Question: What is the name of the tenant mentioned in the document?
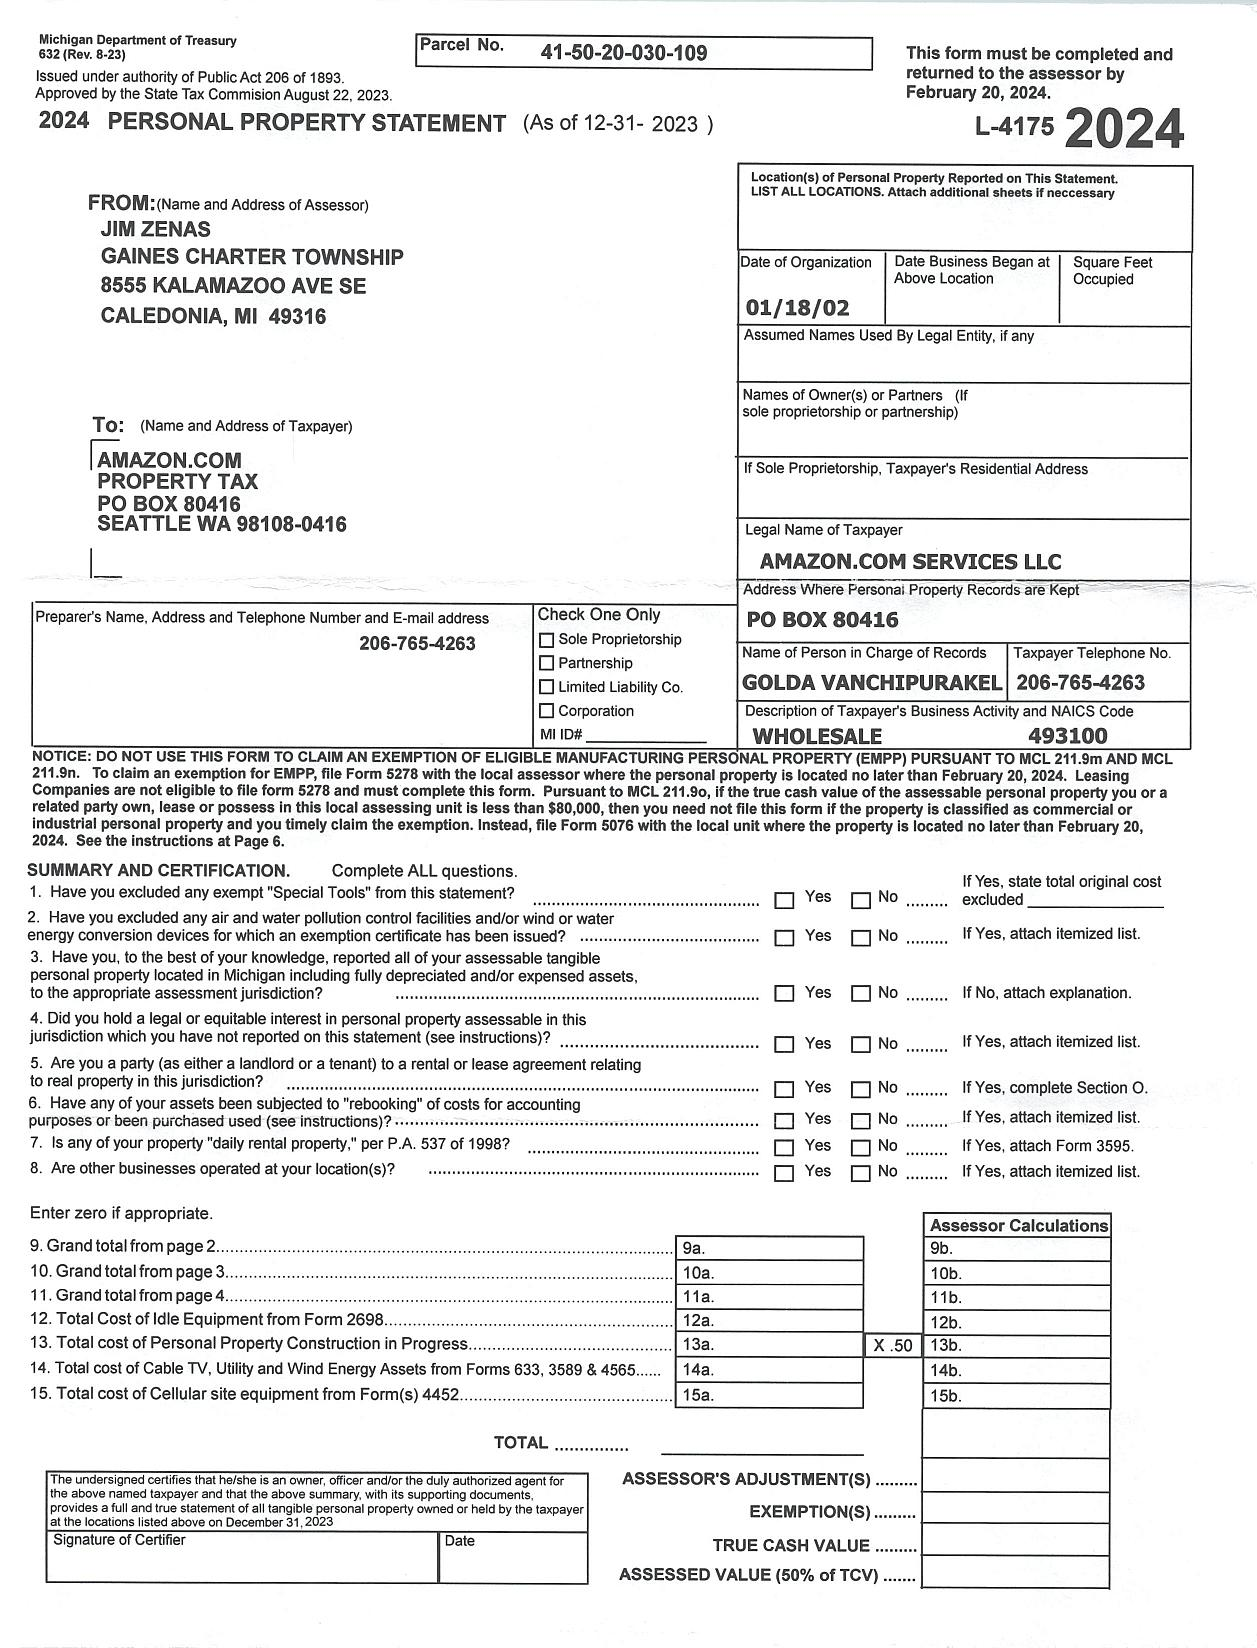
Answer: "AMAZON.COM SERVICES LLC"